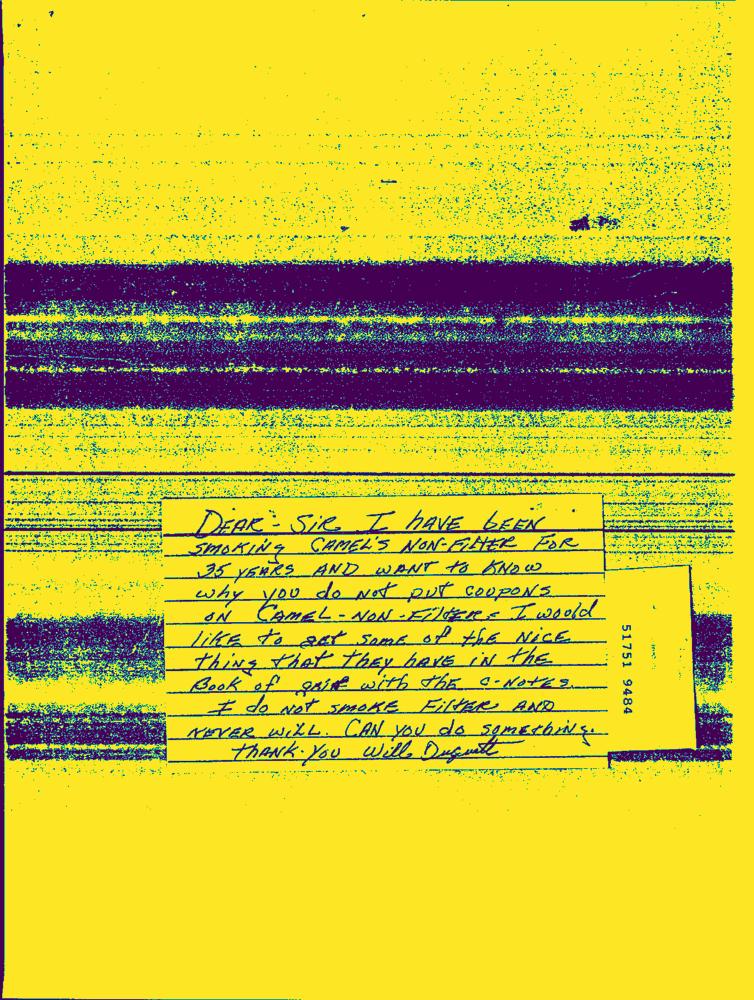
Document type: Hand-Written